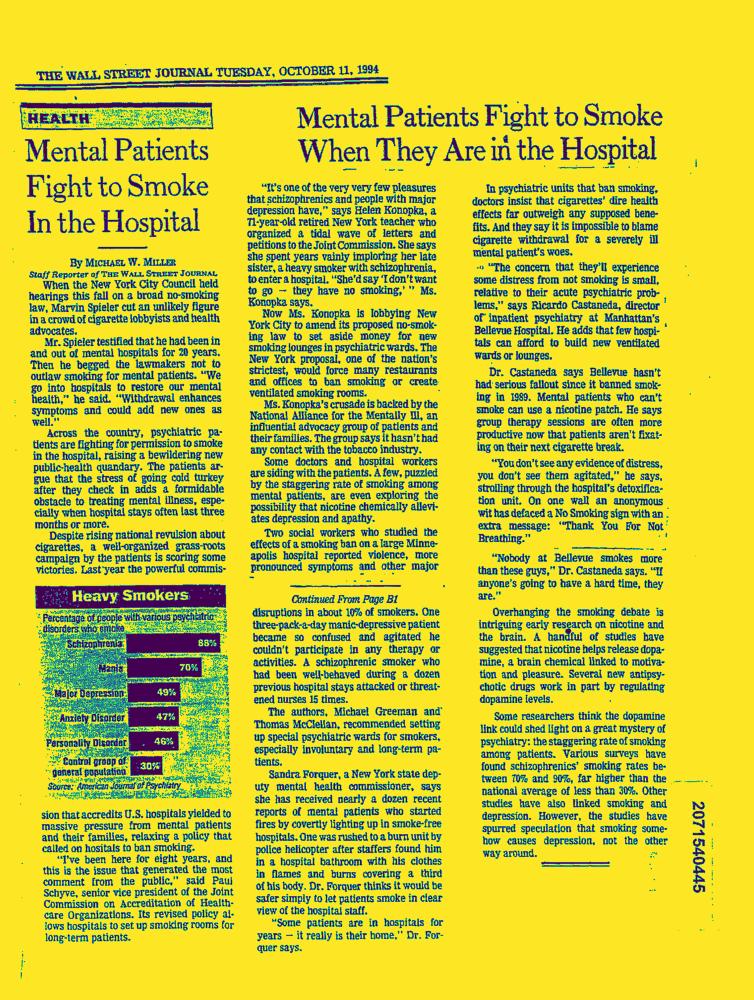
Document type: News-Article